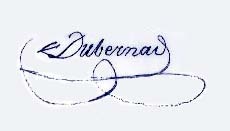
Signature of: armand joseph dubernad